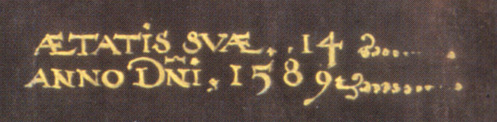
Signature of: hieronimo custodis